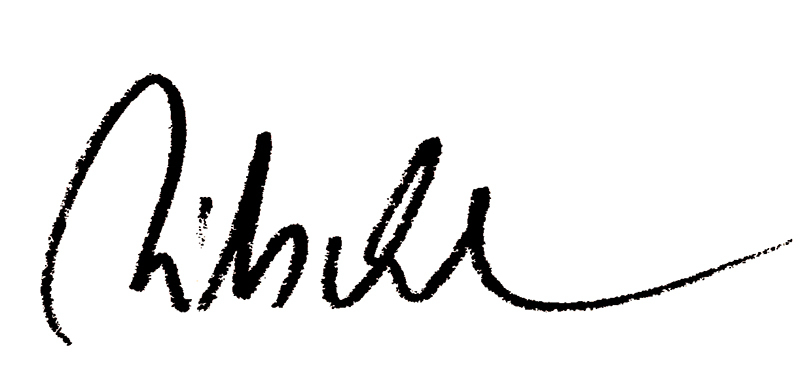
Signature of: otto ritschl